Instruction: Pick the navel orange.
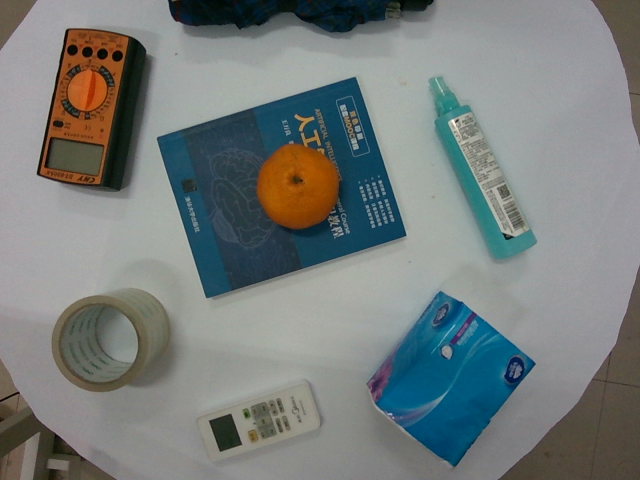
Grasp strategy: vertical